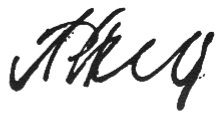
Signature of: lyudmila zhivkova